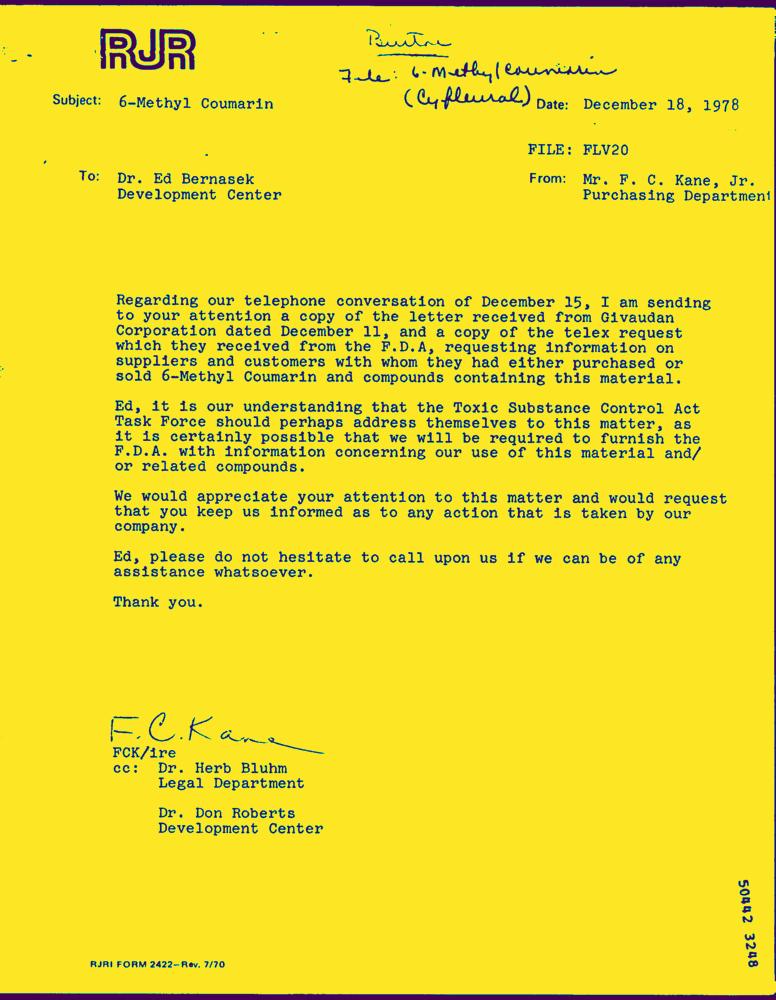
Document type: Letter-Doc